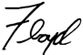
Signature of: floyd prozanski